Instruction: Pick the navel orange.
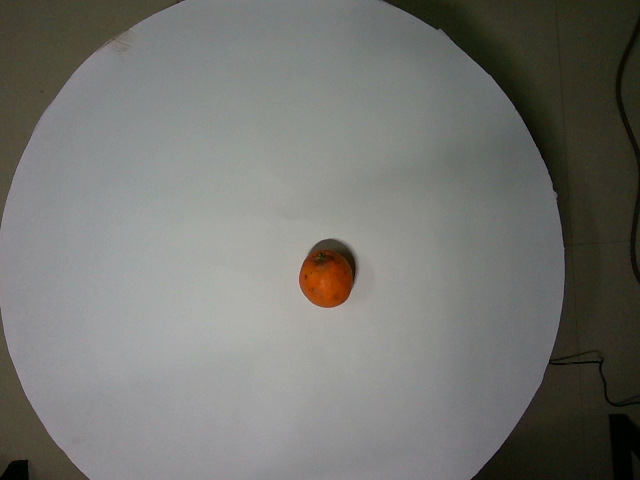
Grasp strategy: vertical